Question: What was observed in the imaging?
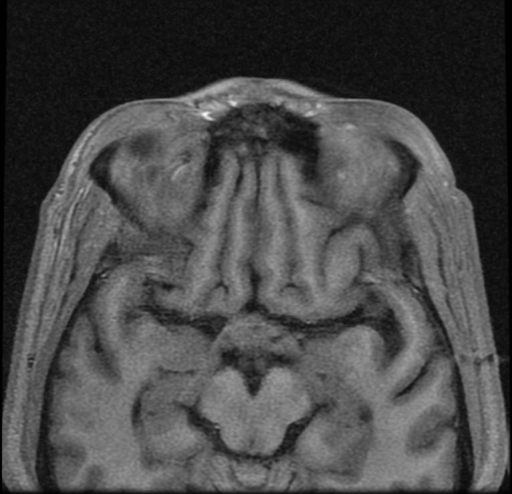
Answer: The imaging shows CT: Large cystic mass in the right cerebellar hemisphere with rounded mural soft tissue nodule.
MR: Cystic right cerebellar hemisphere mass with enhancing mural nodule. Fluid attenuation mass in the right cerebellar hemisphere with mural soft tissue nodule..